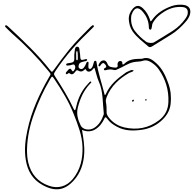
Signature of: katy perry